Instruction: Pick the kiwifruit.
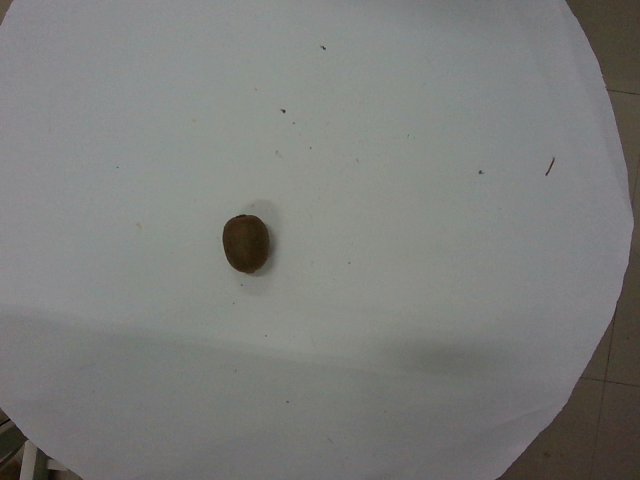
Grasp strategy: vertical